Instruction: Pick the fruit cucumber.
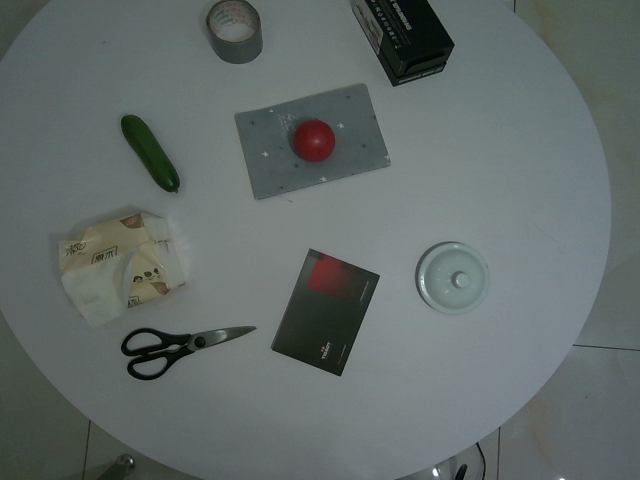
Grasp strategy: vertical